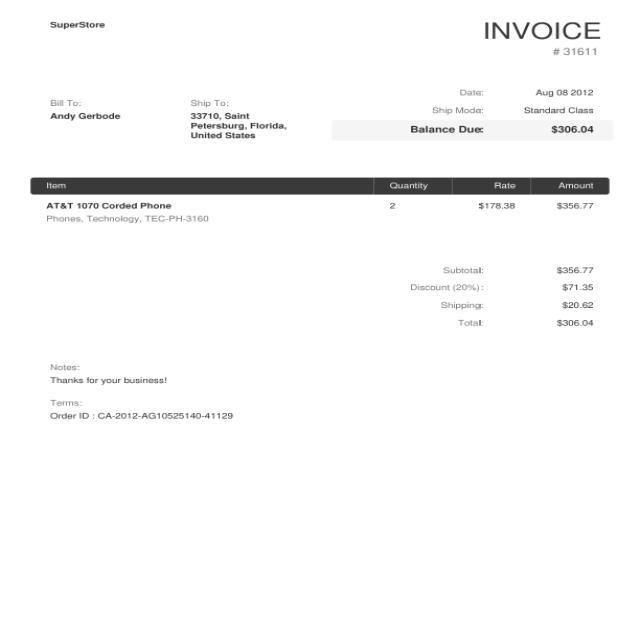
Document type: Invoice